Question: Can you provide the account number mentioned in the document?
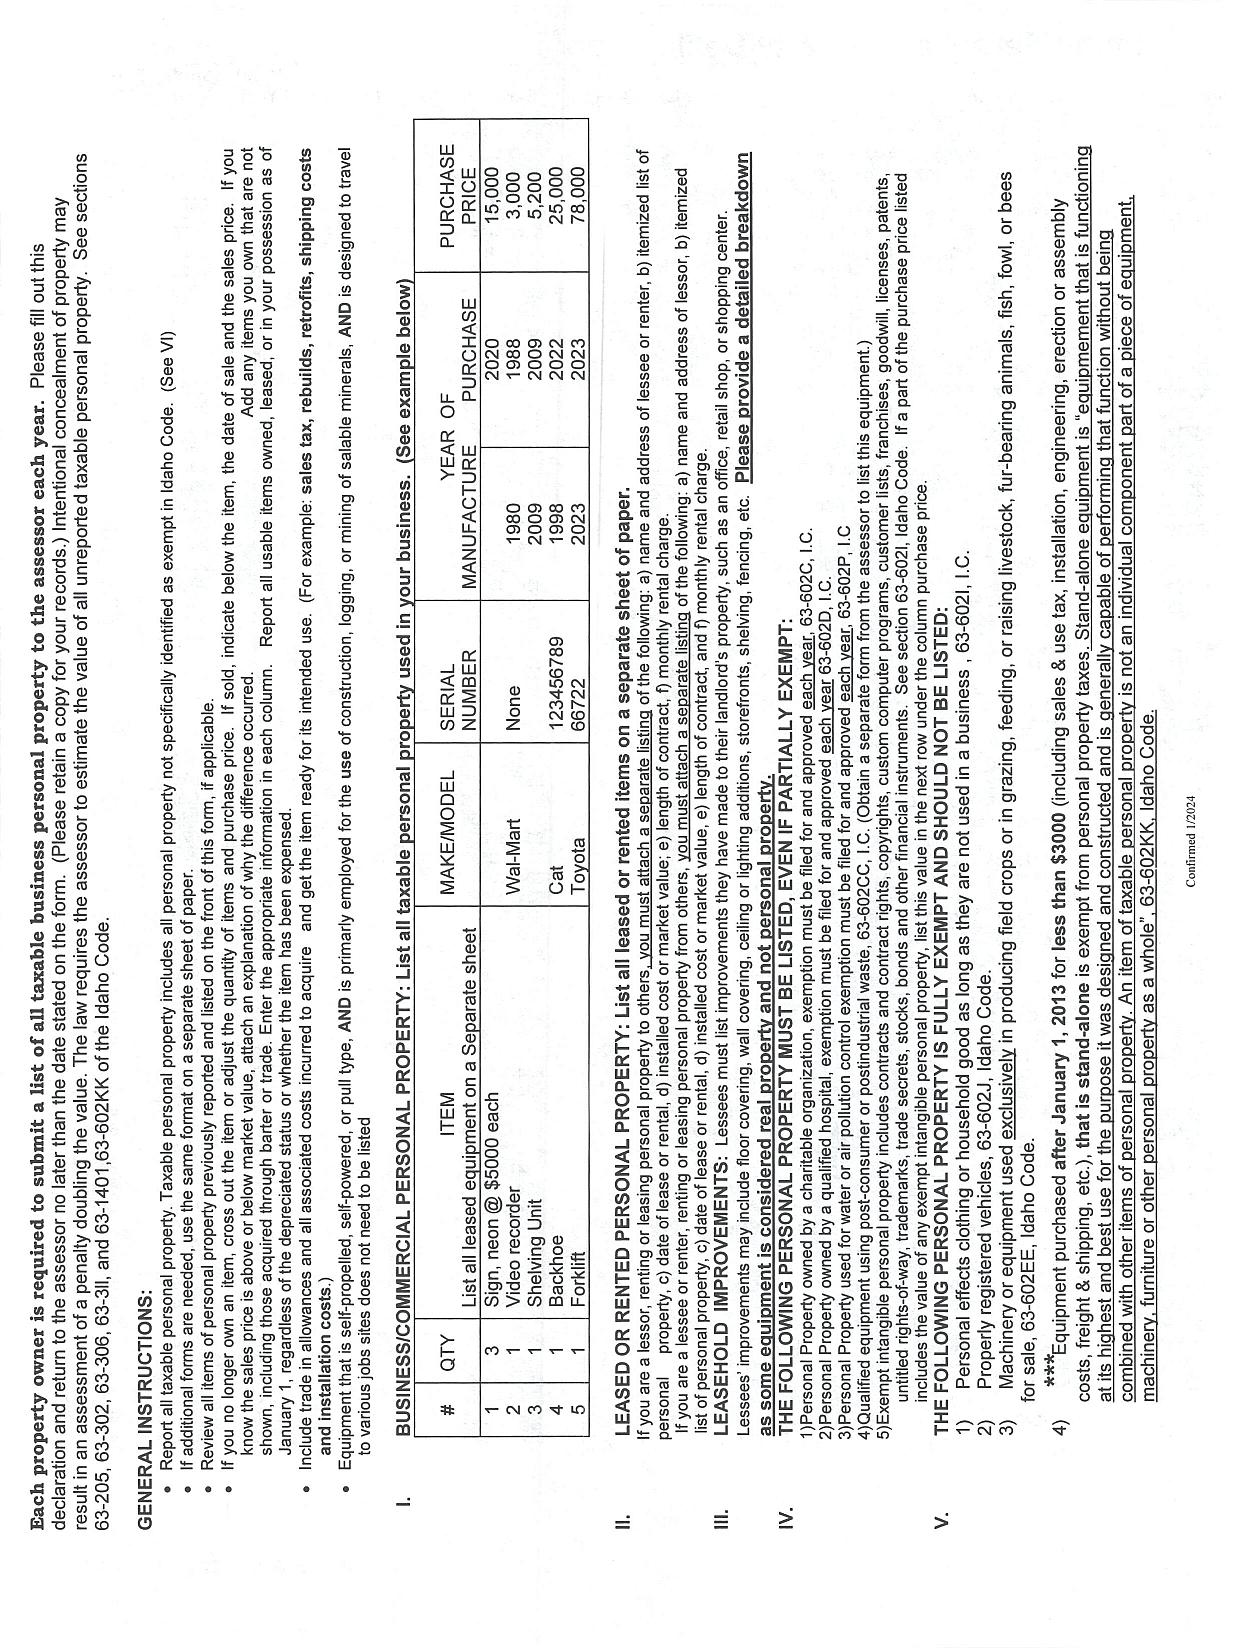
Answer: "1900"